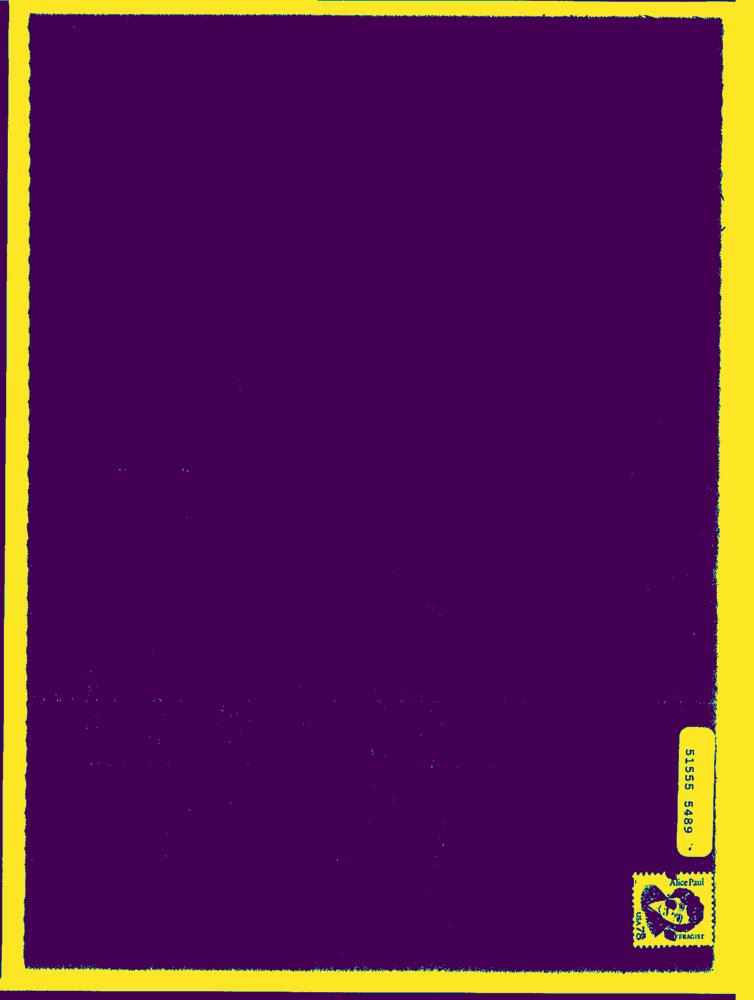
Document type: Hand-Written